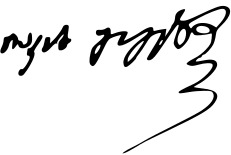
Signature of: iakob gogebashvili